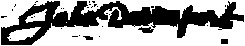
Signature of: john davenport